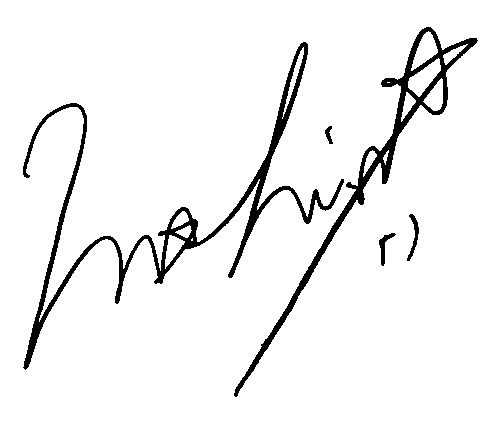
Signature of: mahina amane